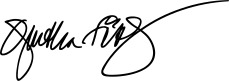
Signature of: agnetha fältskog